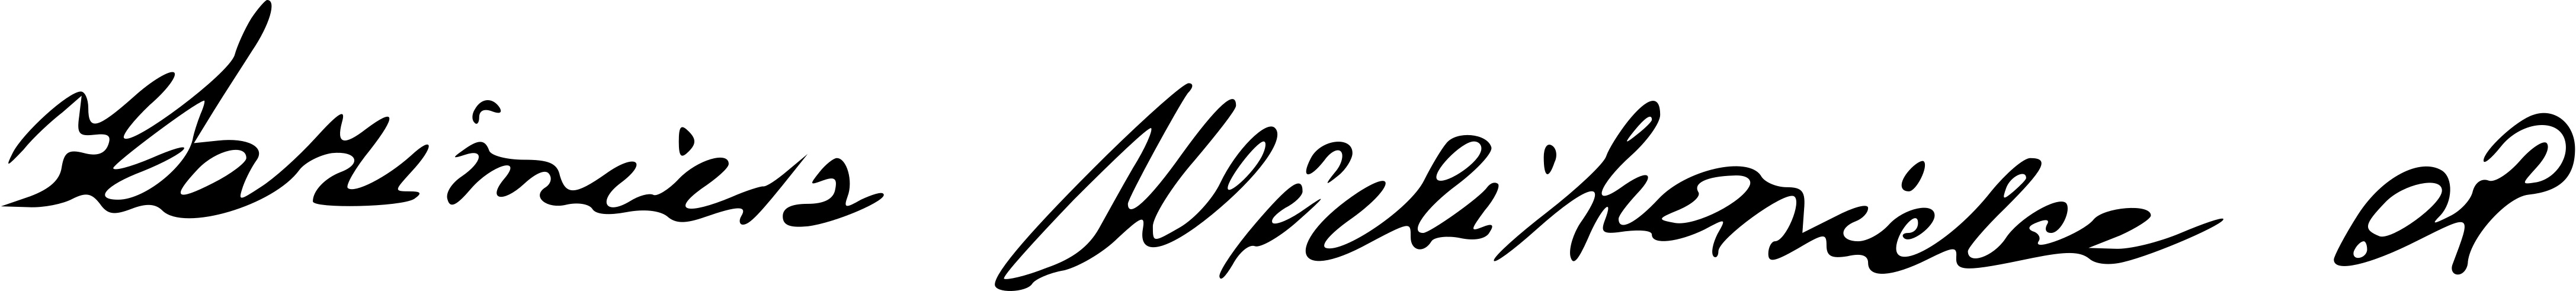
Signature of: kazimierz wielikosielec